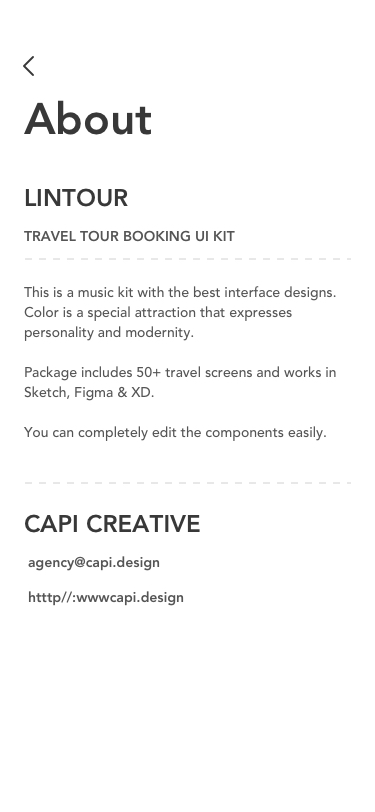
Text in this UI design:
About
LINTOUR
CAPI CREATIVE
This is a music kit with the best interface designs. Color is a special attraction that expresses personality and modernity.

Package includes 50+ travel screens and works in Sketch, Figma & XD.

You can completely edit the components easily.
TRAVEL TOUR BOOKING UI KIT
 agency@capi.design
 htttp//:wwwcapi.design